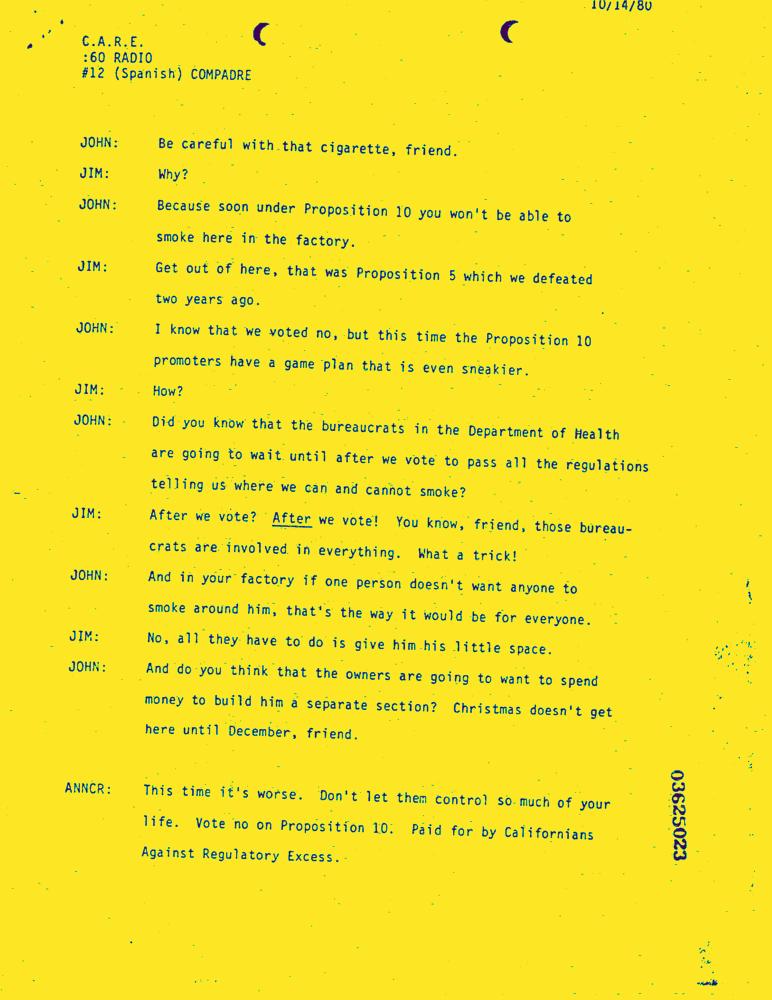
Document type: AD